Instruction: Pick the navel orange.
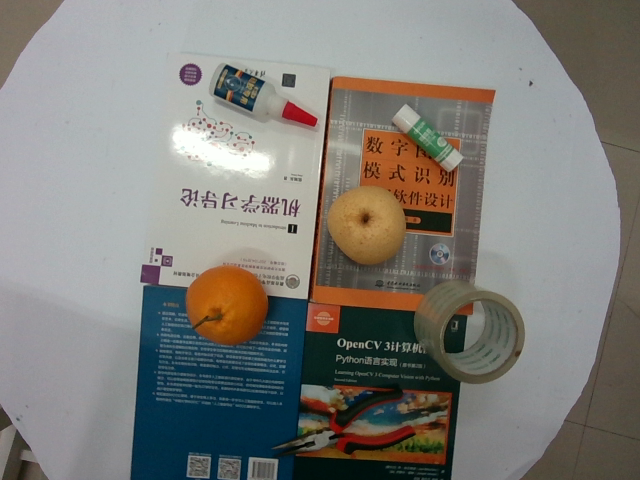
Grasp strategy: vertical